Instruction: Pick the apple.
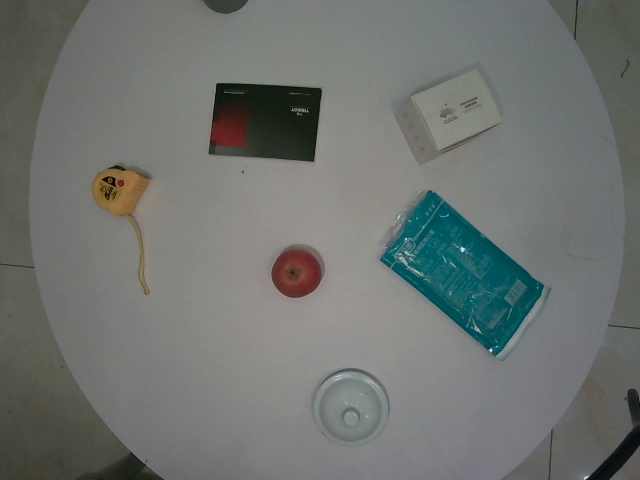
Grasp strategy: vertical